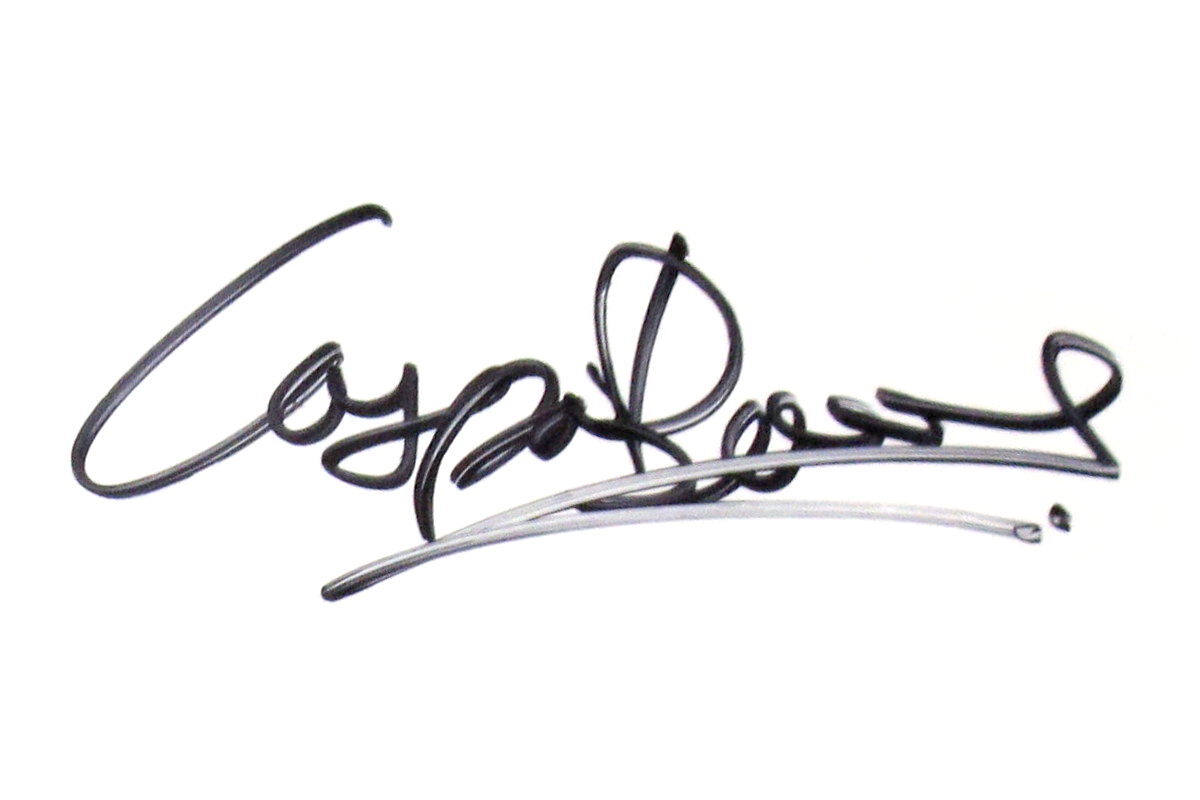
Signature of: caspar bowden